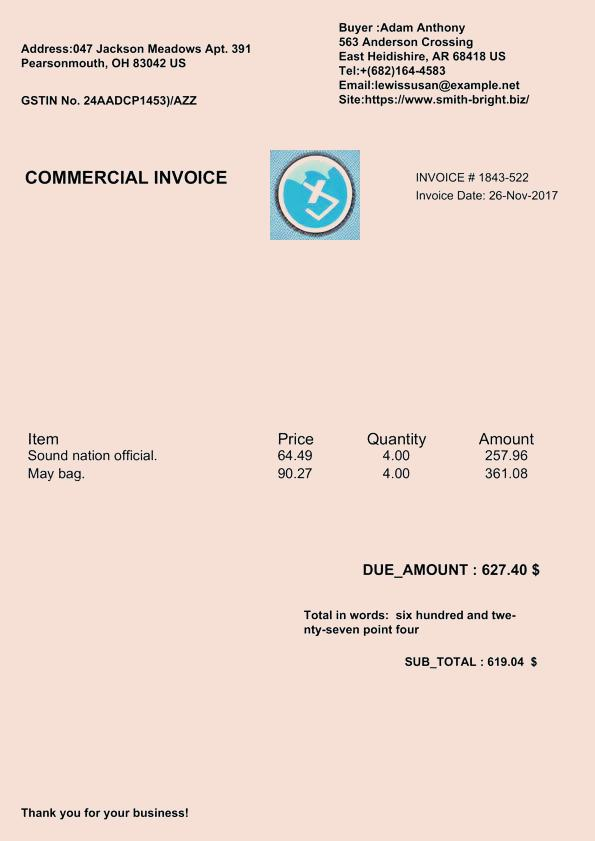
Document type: Invoice